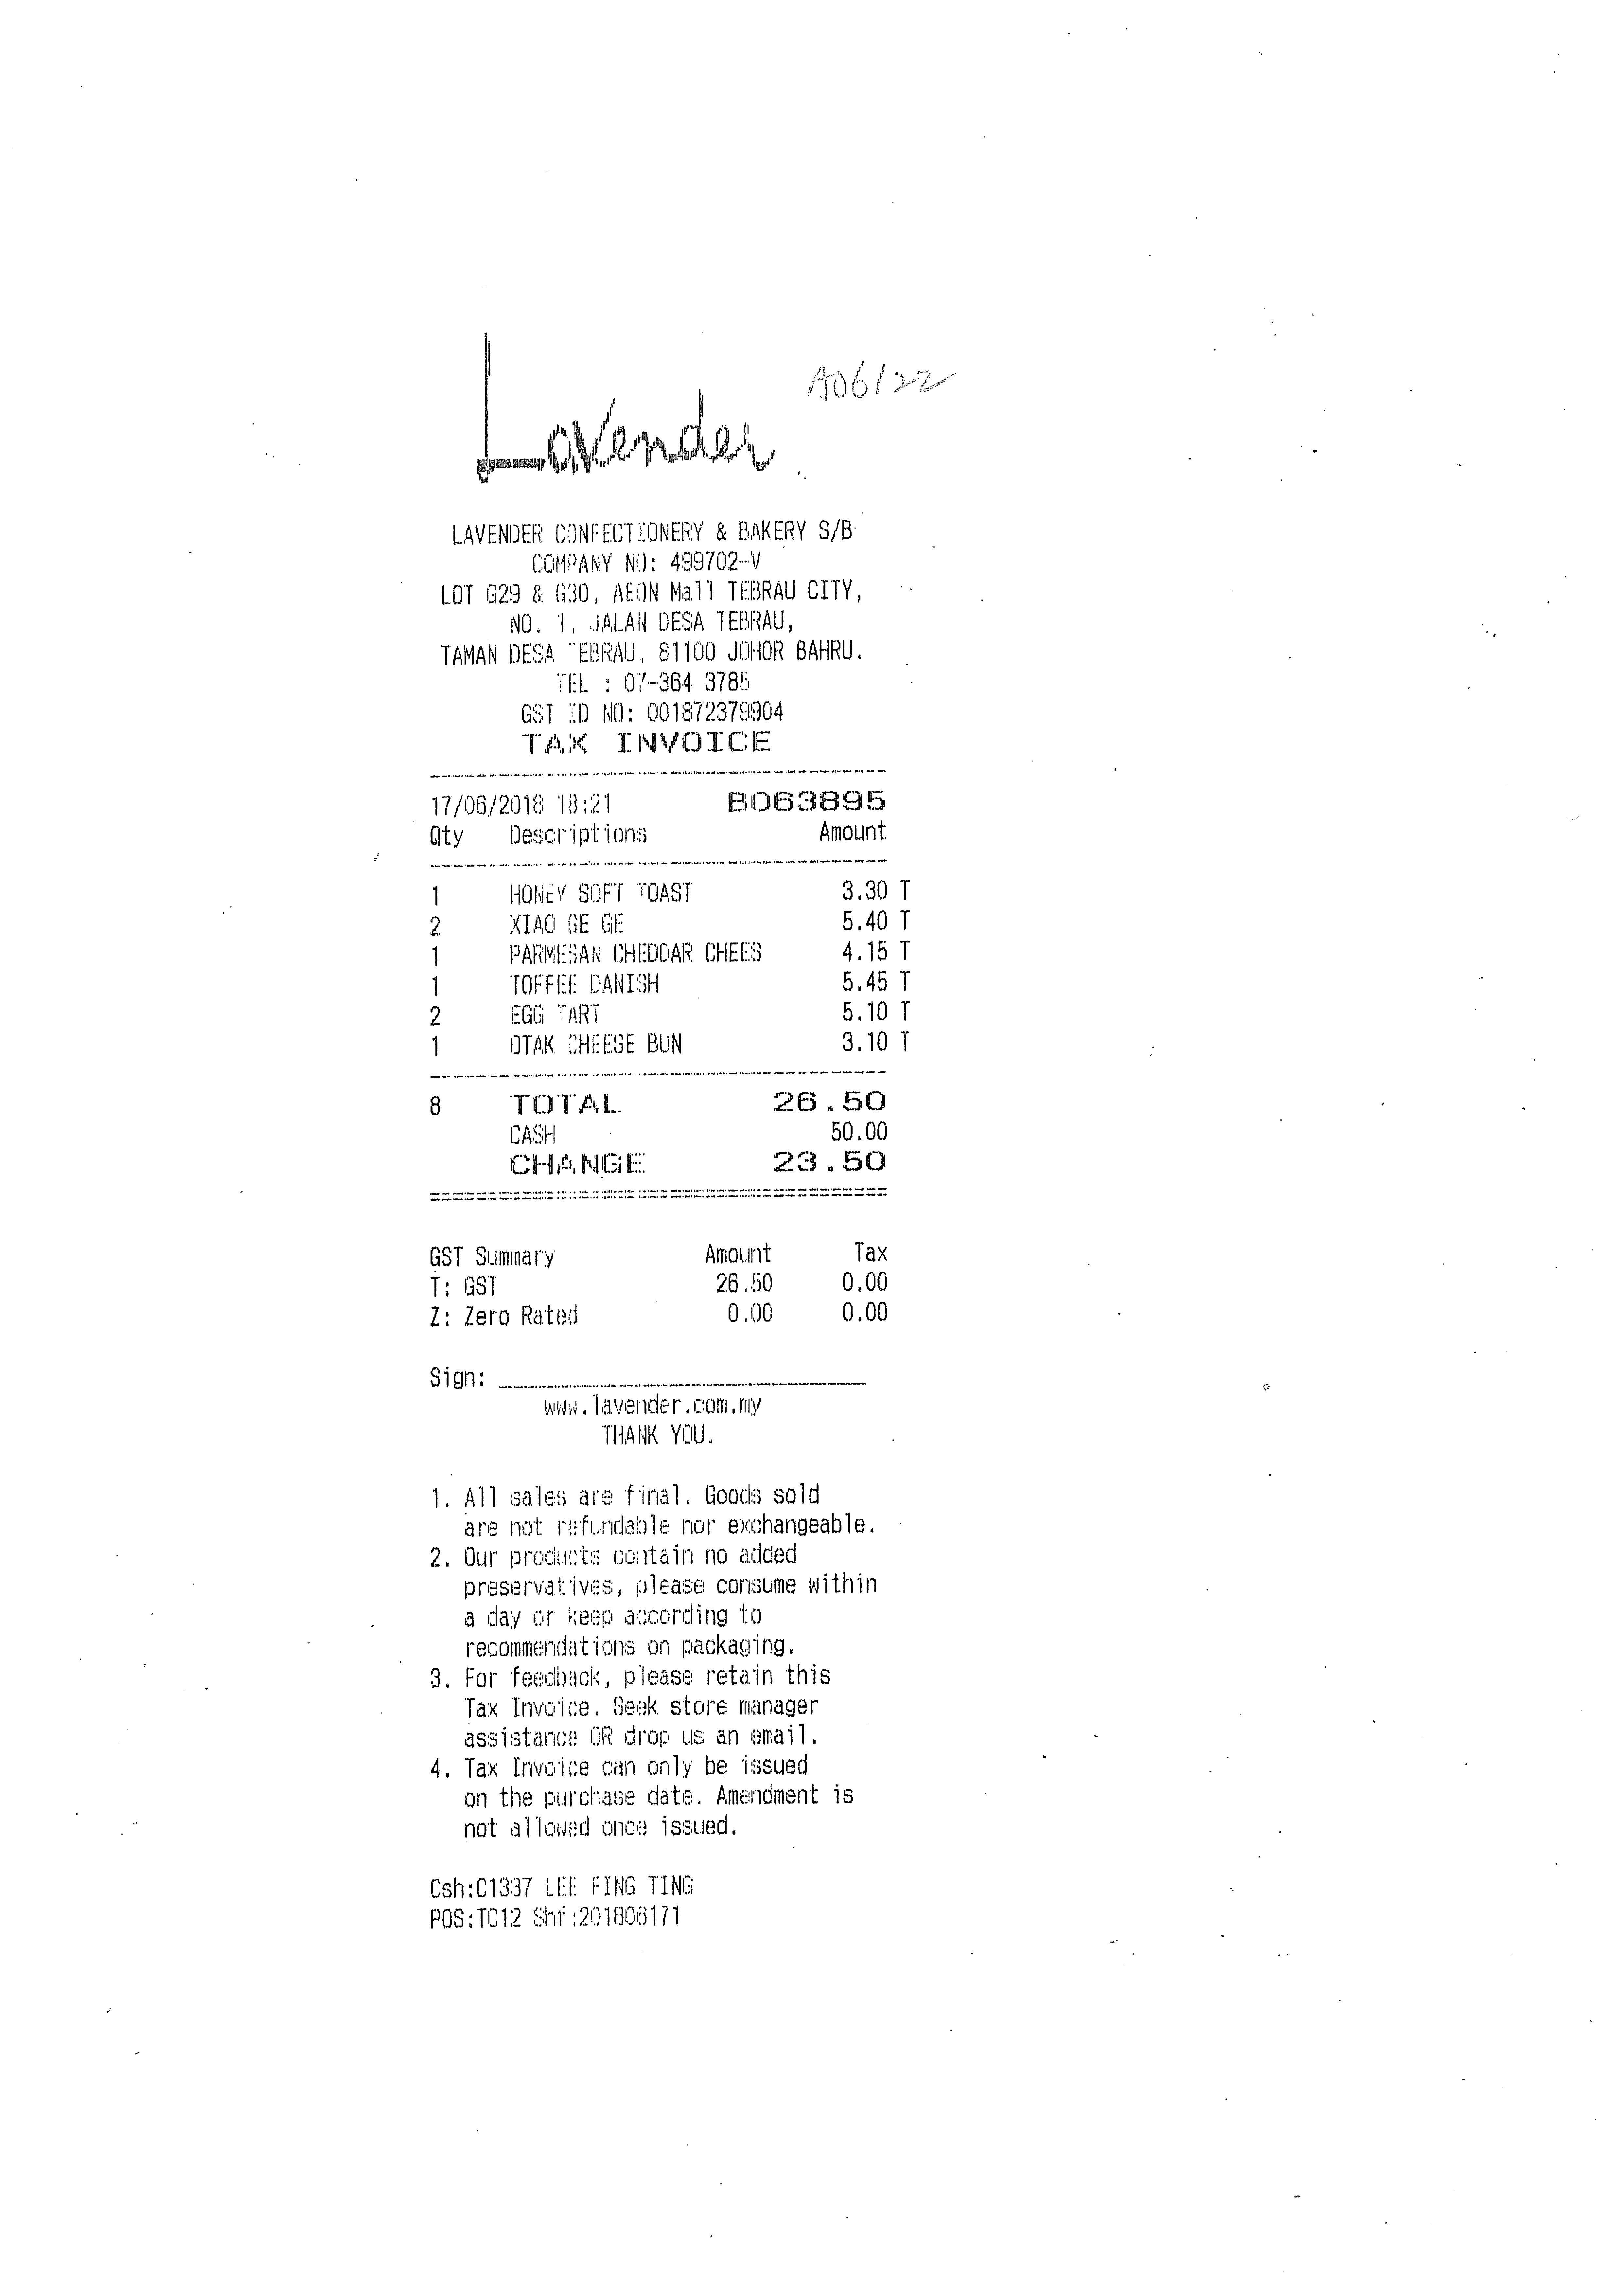
LAVENDER
LAVENDER CONFECTIONERY & BAKERY S/B
COMPANY NO: 499702-V
LOT G29 & G30, AEON MALL TEBRAU CITY,
NO. 1, JALAN DESA TEBRAU,
TAMAN DESA TEBRAU, 81100 JOHOR BAHRU.
TEL : 07-364 3785
GST ID NO: 001872379904
TAX INVOICE
17/06/2018 18:21
B063895
QTY
DESCRIPTIONS
AMOUNT
1
HONEY SOFT TOAST
3.30 T
2
XIAO GE GE
5.40 T
1
PARMESAN CHEDDAR CHEES
4.15 T
1
TOFFEE DANISH
5.45 T
2
EGG TART
5.10 T
1
OTAK CHEESE BUN
3.10 T
8
TOTAL
26.50
CASH
50.00
CHANGE
23.50
GST SUMMARY
T: GST
Z: ZERO RATED
AMOUNT
26.50
0.00
TAX
0.00
0.00
SIGN :
WWW.LAVENDER.COM.MY
THANK YOU.
1. ALL SALES ARE FINAL. GOODS SOLD
ARE NOT REFUNDABLE NOR EXCHANGEABLE.
2. OUR PRODUCTS CONTAIN NO ADDED
PRESERVATIVES, PLEASE CONSUME WITHIN
A DAY OR KEEP ACCORDING TO
RECOMMENDATIONS ON PACKAGING.
3. FOR FEEDBACK , PLEASE RETAIN THIS
TAX INVOICE , SEEK STORE MANAGER
ASSISTANCE OR DROP US AN EMAIL.
4. TAX INVOICE CAN ONLY BE ISSUED
ON THE PURCHASE DATE. AMENOMENT IS
NOT ALLOWED ONCE ISSUED.
CSH:C1337 LEE FING TING
POS:T012 SHF :201806171